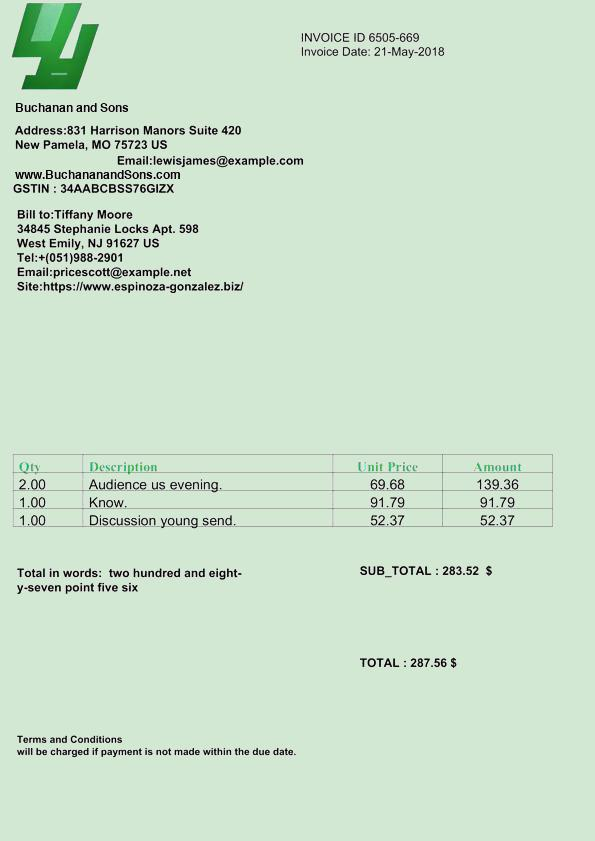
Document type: Invoice